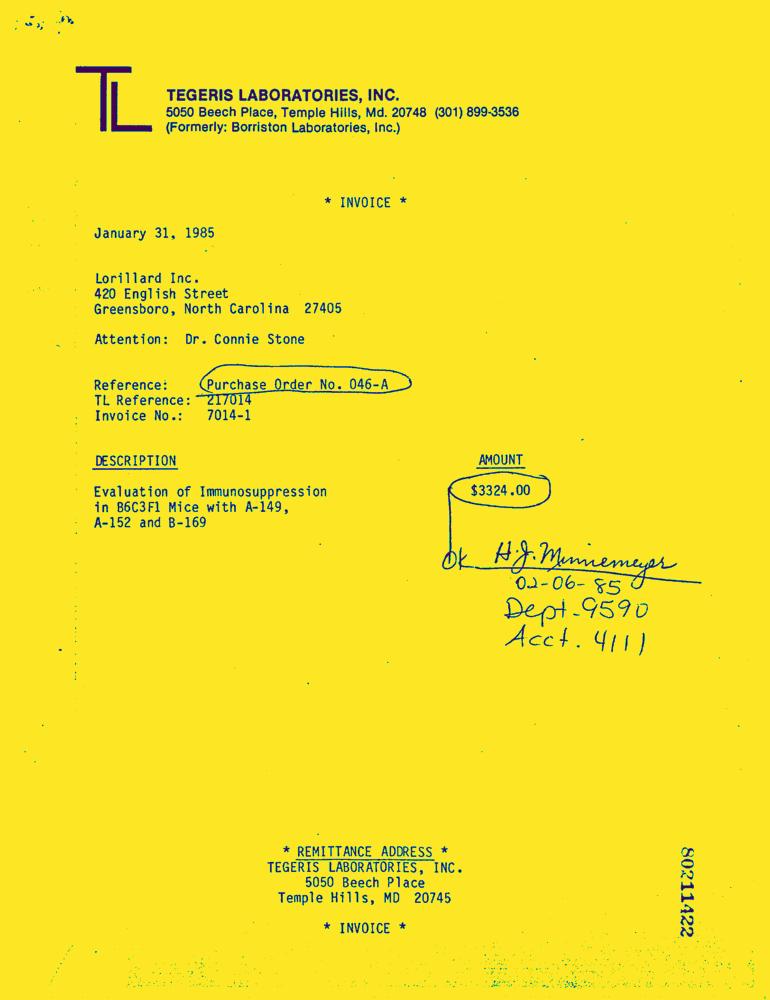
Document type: Invoice-Doc